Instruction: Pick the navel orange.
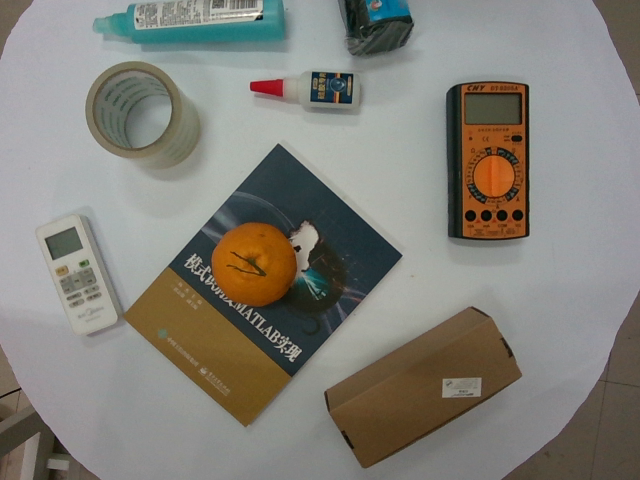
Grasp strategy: vertical